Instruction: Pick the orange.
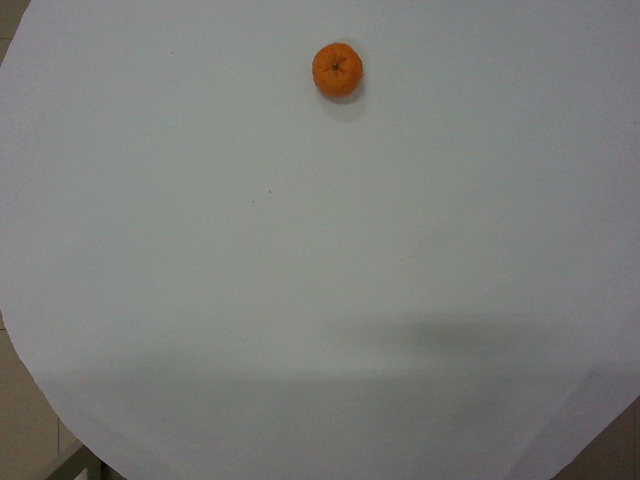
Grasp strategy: vertical